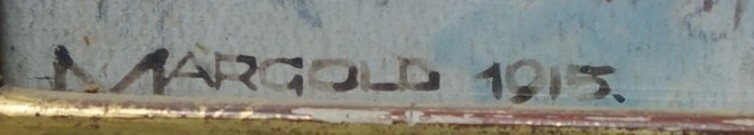
Signature of: františek xaver margold